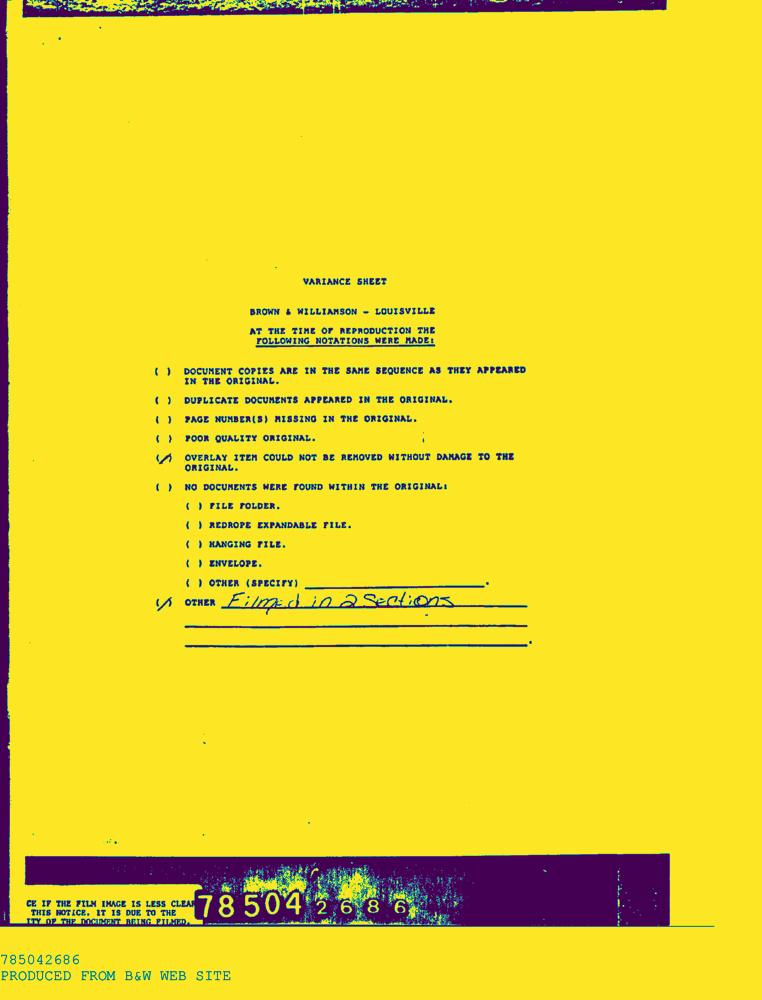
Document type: AD